Question: What are the imaging findings?
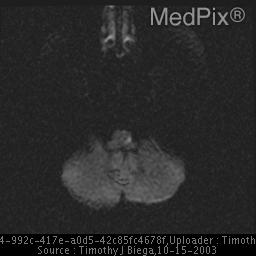
Answer: The imaging shows Axial FLAIR images demonstrate multiple punctate foci of signal abnormality in the deep white matter.  Axial and coronal diffusion images demonstrate a single focus of high signal within the left medulla consistent with recent infarct. Axial diffusion image demonstrates mild high signal within the left medulla consistent with recent infarct..